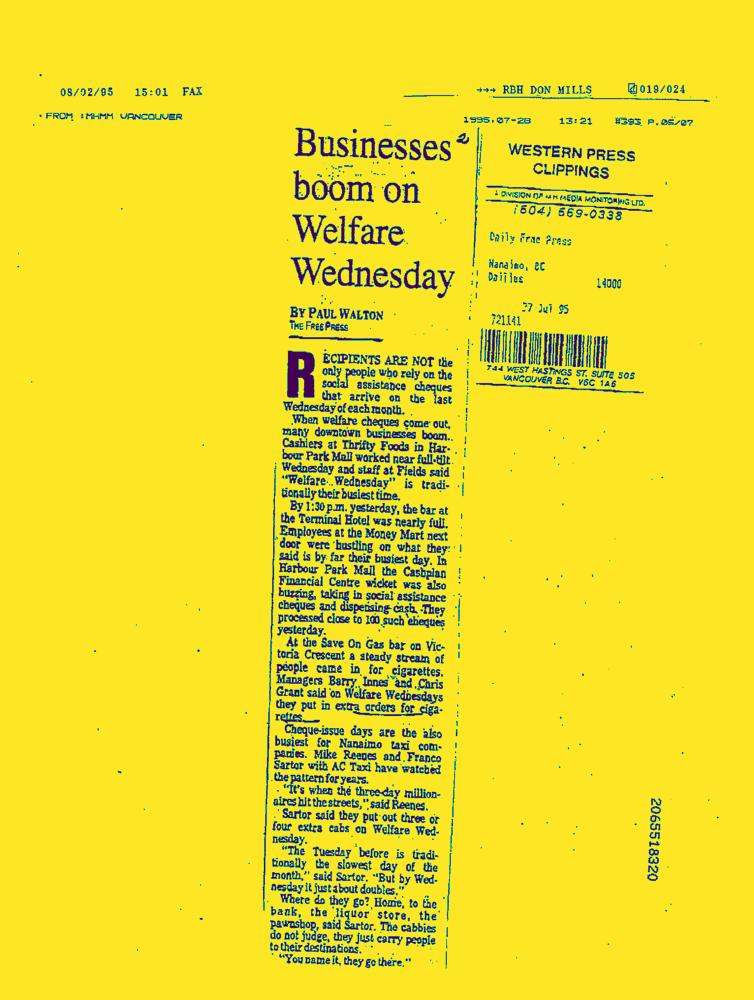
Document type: News-Article